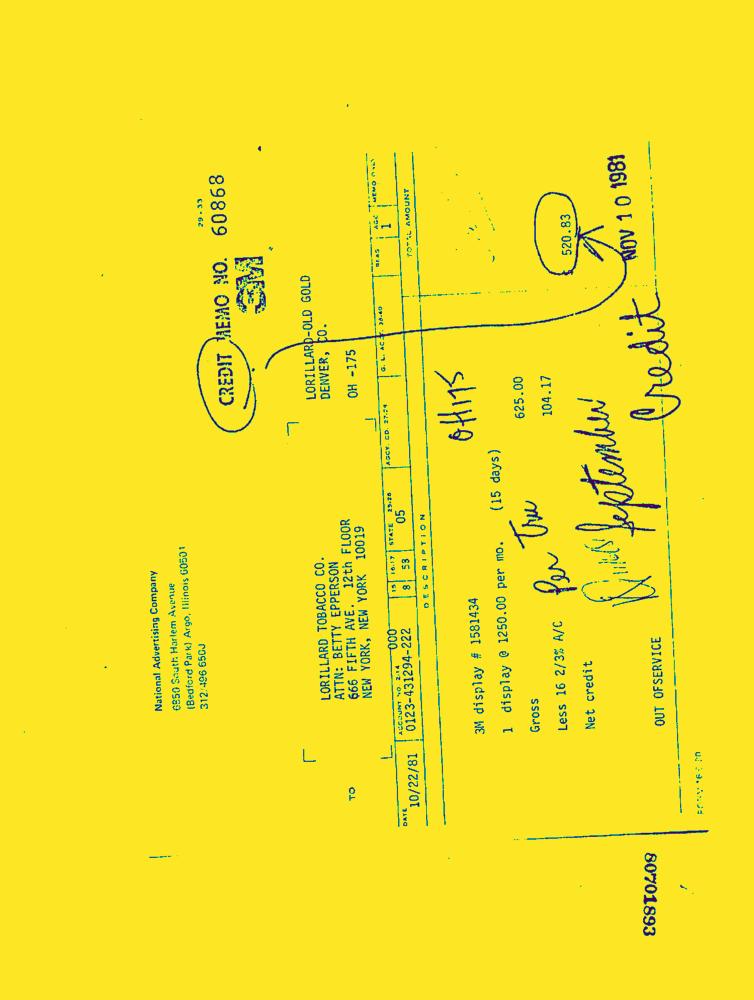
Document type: Invoice-Doc